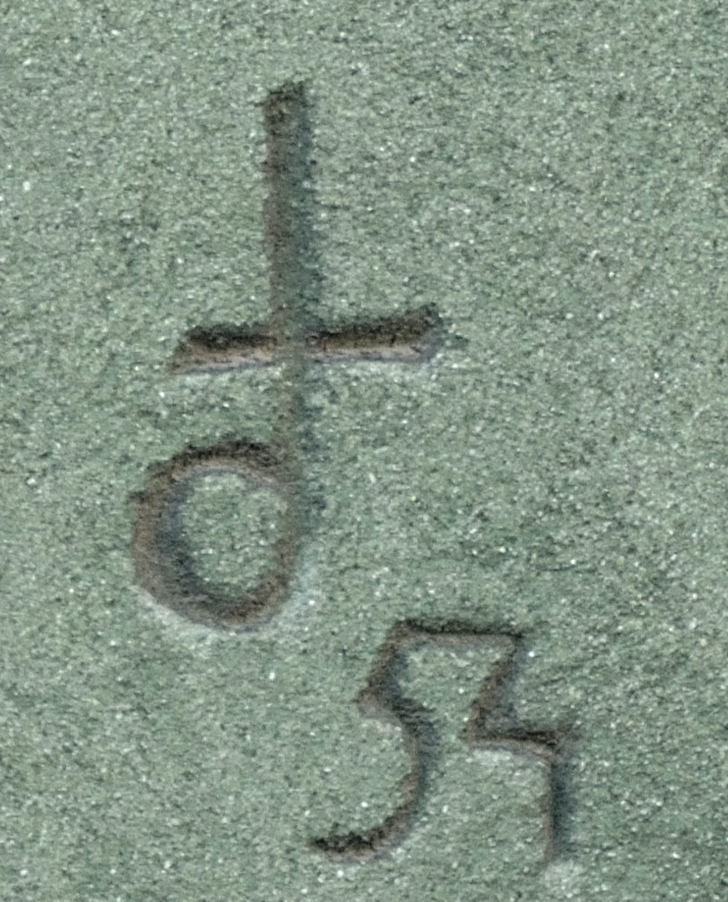
Signature of: ferenc deéd